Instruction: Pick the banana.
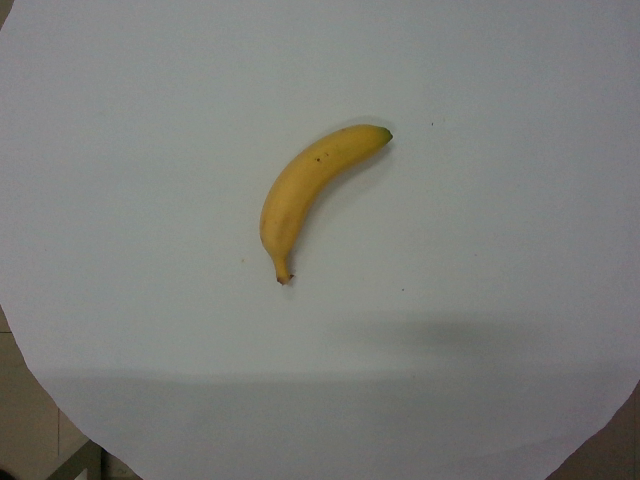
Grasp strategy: vertical